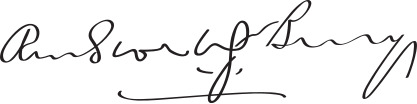
Signature of: ambrose bury